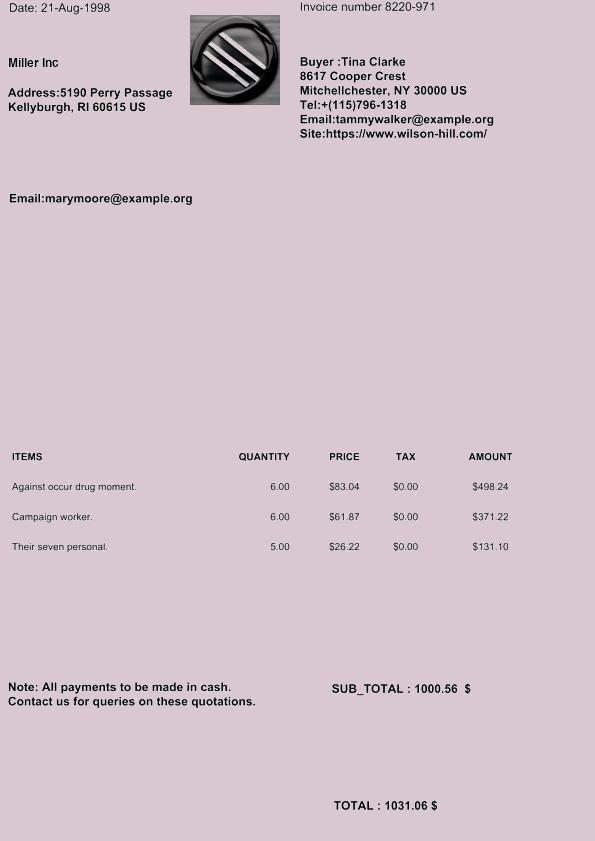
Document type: Invoice